Question: Talk about the condition:
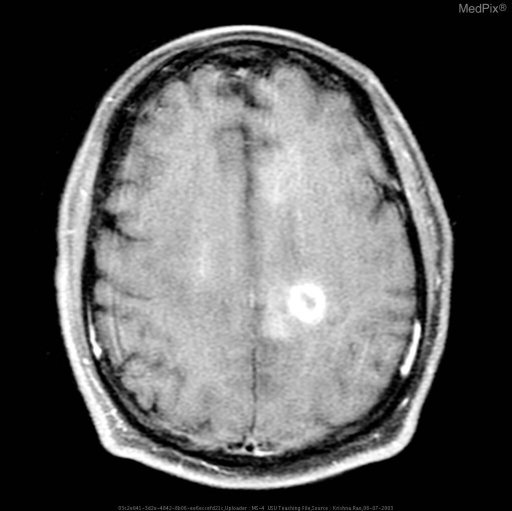
Answer: The disease is discussed as: WHO Grade IV

Cell of Origin: ASTROCYTE

Synonyms: GBM, glioblastoma multiforme, spongioblastoma multiforme

Common Locations: cerebral hemispheres, occasionally elsewhere (brainstem, cerebellum, cord)

Demographics: peak from 45-60 years

Histology: grossly heterogeneous, degeneration, necrosis and hemorrhage are common

Special Stains: GFAP varies, often present in areas of better differentiation

Progression : Can't get any worse.

Radiology: Glioblastoma is usually seen as a grossly heterogeneous mass. Ring enhancement surrounding a necrotic
center is the most common presentation, but there may be multiple rings. Surrounding vasogenic edema can be
impressive, and adds significantly to the mass effect. Signs of recent (methemoglobin) and remote (hemosiderin)
hemorrhage are common. Despite it’s apparent demarcation on enhanced scans, the lesion may diffusely infiltrate into
the brain, crossing the corpus callosum in 50-75% of cases.

COMMENTS: